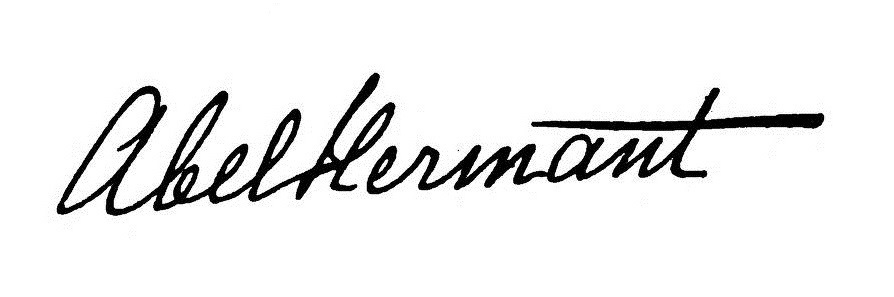
Signature of: abel hermant